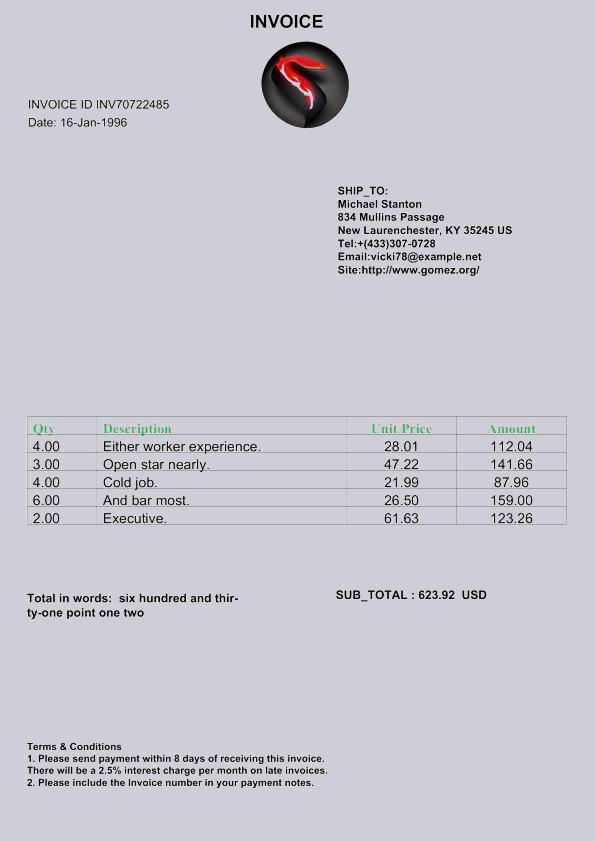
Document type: Invoice